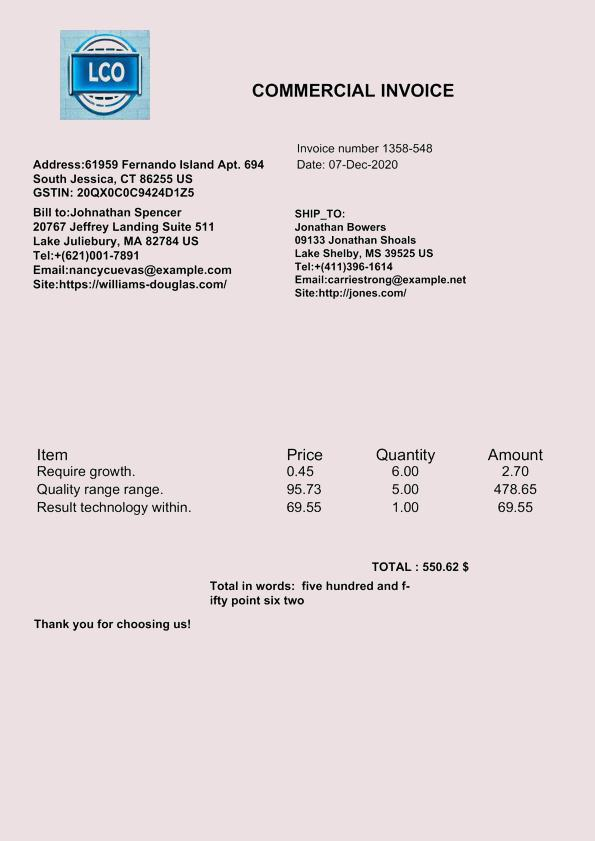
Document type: Invoice